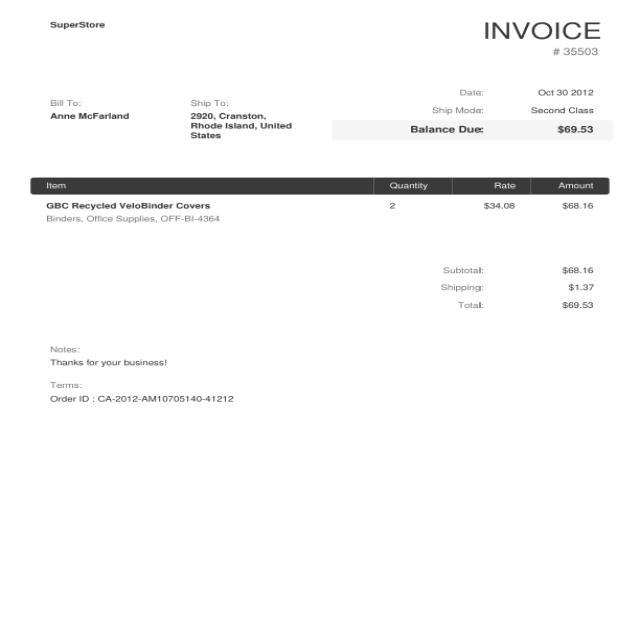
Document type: Invoice